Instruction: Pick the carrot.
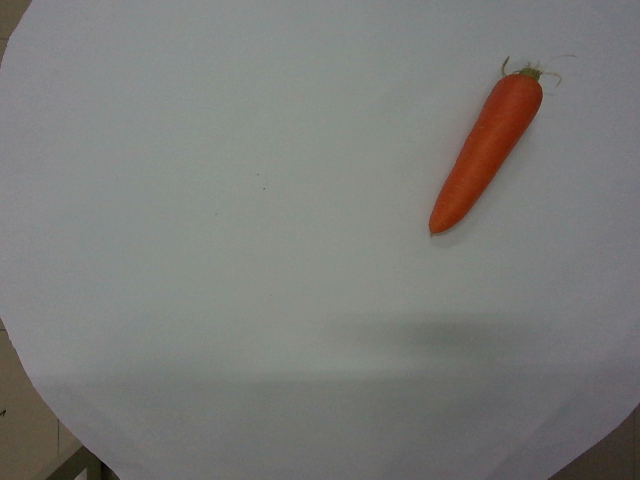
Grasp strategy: vertical